Patient: Male, age 58
A 58 year old male presented to the emergency department after he was found on the floor of his apartment. The patient was unable to provide detailed history of the events, however, he was noted to have had several episodes of loose bowel movements. He denied any change in the stool color or blood in the diarrhea. There was no associated abdominal pain, nausea, vomiting, recent antibiotics use, fever, cough, chest pain or dyspnea. He was not hospitalized within the past year, moreover, he has never traveled outside the United States. He was diagnosed with Crohn's disease 40 years ago and had multiple bowel resections in the past; he is not on steroids. Currently he is being treated with Vedolizumab for the last 8 months, in addition, he was being treated with infliximab which was stopped prior to the initiation of Vedolizumab. Physical examination showed an emaciated patient, with vital signs as follows: blood pressure 78/50, heart rate 98, respiratory rate 22 & temperature 99  F, lung exam showed crackles over the right lung, abdominal and cardiovascular exam were unremarkable. Investigations were significant for elevated WBCs count to 20.9 (Neutrophils 96.1%, lymphocytes 0.8%, monocytes 2.3%, eosinophils 0%), and chest X ray with multiple opacities in the right lung field (Fig. 1); IgE level was 205, HIV was negative. Accordingly he was admitted to intensive care unit for management of septic shock caused by pneumonia, where he was started on Vancomycin, Aztreonam, Levofloxacin and vasopressors. The clinical picture didn't improve on the following days despite being on antibiotics; sputum and blood cultures were negative. Due to lack of improvement and paucity of microbiological data, patient had a CT of the chest which showed opacification within the entirety of the right lung with air bronchograms (Fig. 2). On the 4th day of admission the patient underwent a bronchoscopy that showed normal mucosa without lesions in the upper and lower airways. Bronchoalveolar lavage was obtained and cultures were negative for bacteria, tuberculosis & fungi. Bronchial washing cytology showed acute inflammation and filariform larvae (Fig. 3) and serology was positive for Strongyloides antibodies. He was started on ivermectin and his condition improved significantly and he was discharged in good condition.
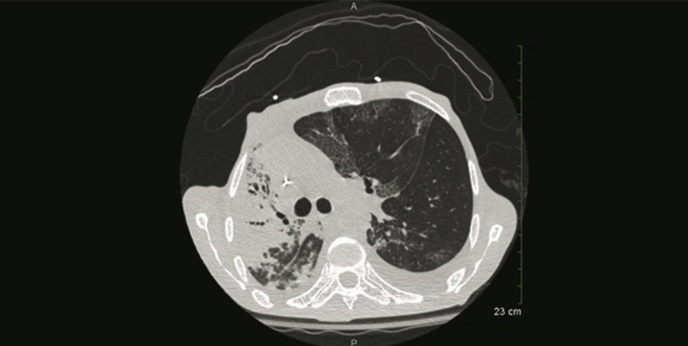
Image caption: CT chest showing Opacification within the entirety of the right lung with air bronchograms suggestive of a infectious process and Bilateral pleural effusion.